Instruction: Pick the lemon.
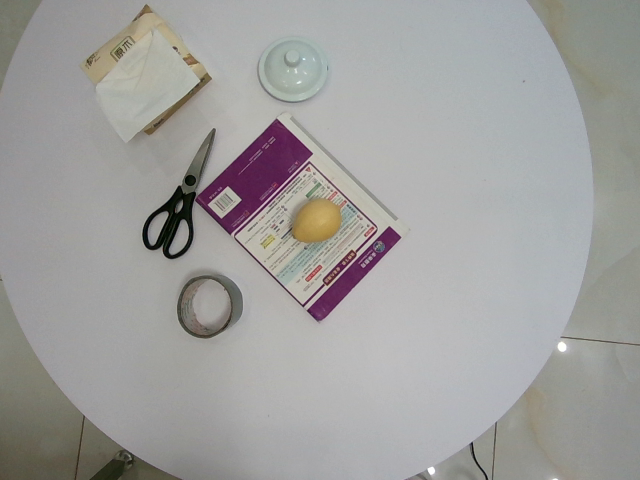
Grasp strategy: vertical